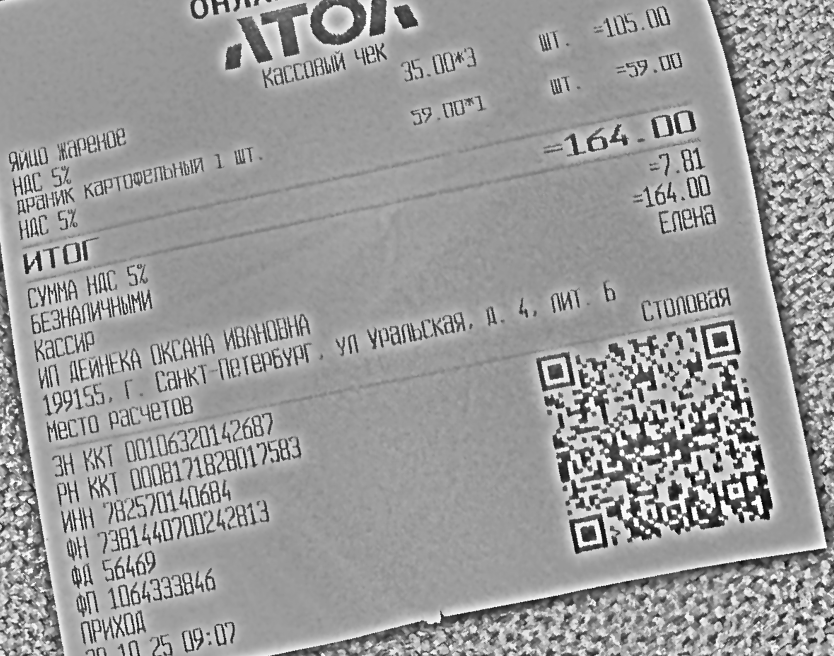
Продавец: ИП ДЕЙНЕКА ОКСАНА ИВАНОВНА
Дата: 20.10.25 09:07
Товары: Яйцо жареное; Драник картофельный 1 шт
Количество: 3; 1
Цена: 35.00; 59.00
Сумма: 105.00; 59.00
Итого: 164